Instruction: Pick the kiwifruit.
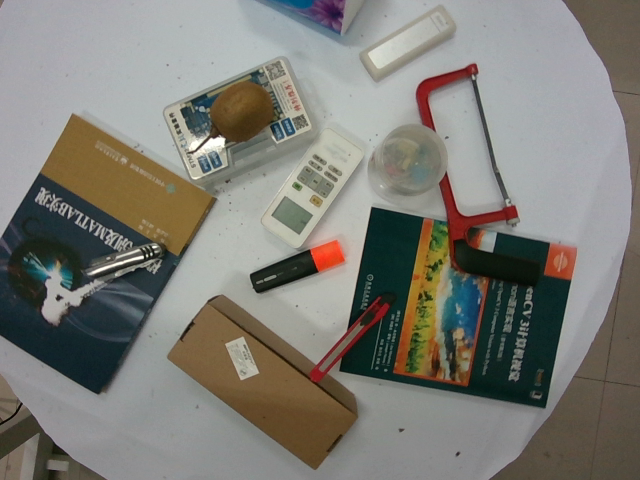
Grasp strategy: vertical